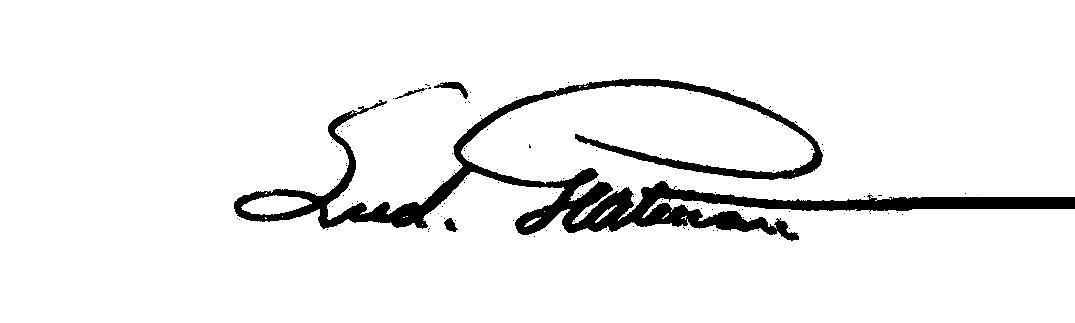
Signature of: ludwik glatman